Question: How does the patient history play a role?
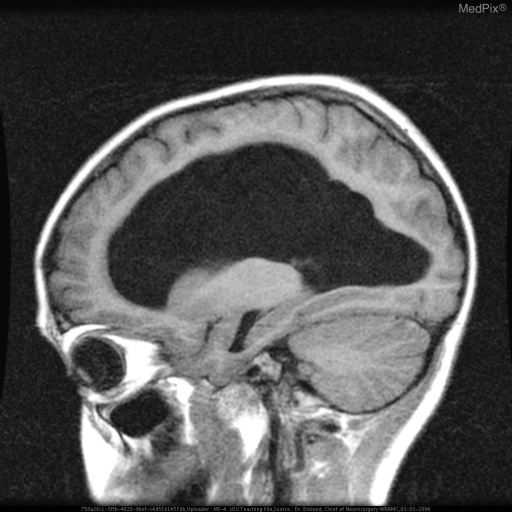
Answer: The patient's history of Pt is a 10 y/o bright male with a h/o developmental tremor and some degree of gait asymmetry/ right toe flat walking with a short h/o new onset severe headache with associated loss of balance leading to fall, no LOC.  Previous hx unknown. is key in understanding the case.